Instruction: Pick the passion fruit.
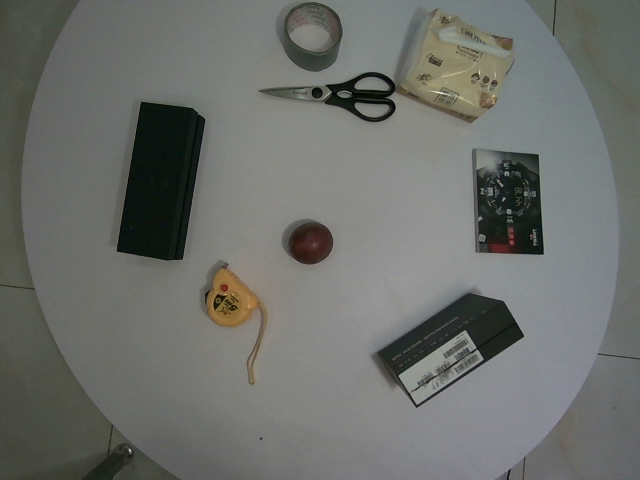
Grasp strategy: vertical